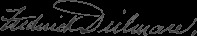
Signature of: frederick dielman